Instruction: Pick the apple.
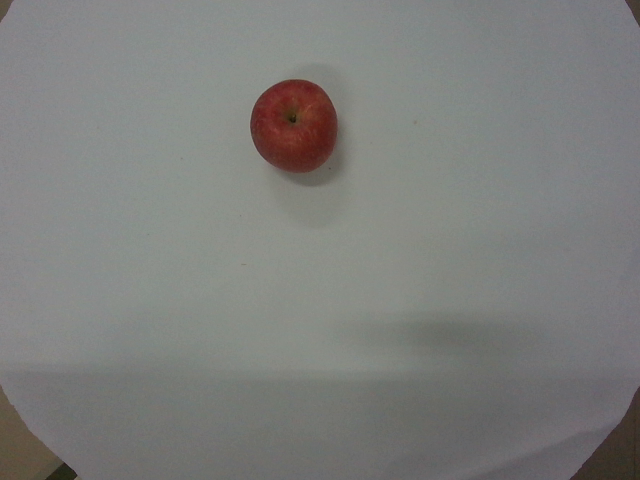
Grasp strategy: vertical